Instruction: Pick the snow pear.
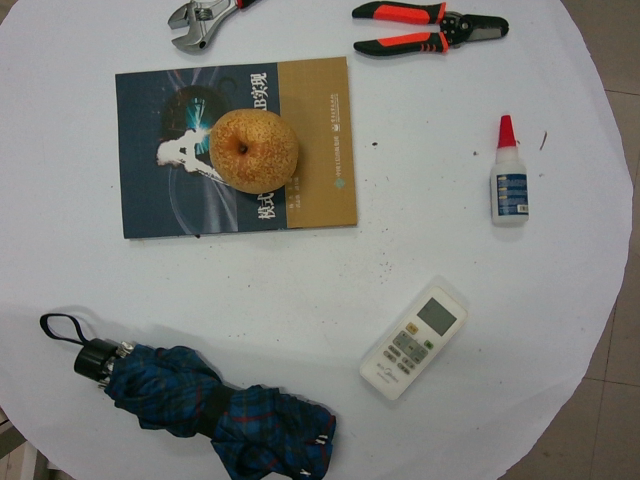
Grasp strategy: vertical